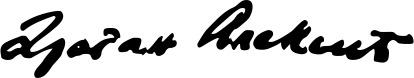
Signature of: dragan aleksić